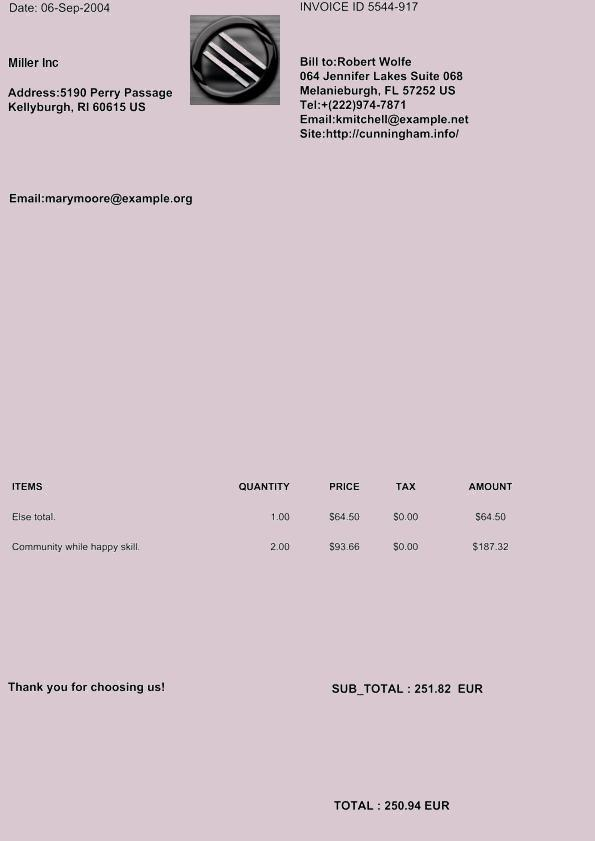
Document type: Invoice